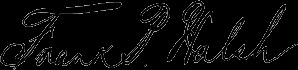
Signature of: frank p walsh